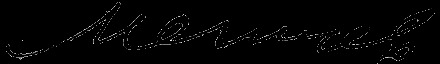
Signature of: mezhuiiev mykola dmytrovych